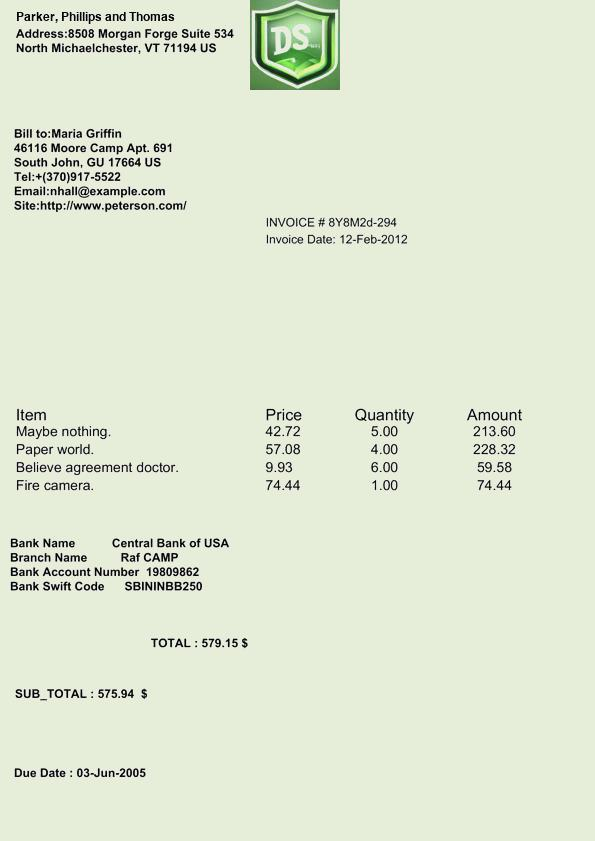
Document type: Invoice